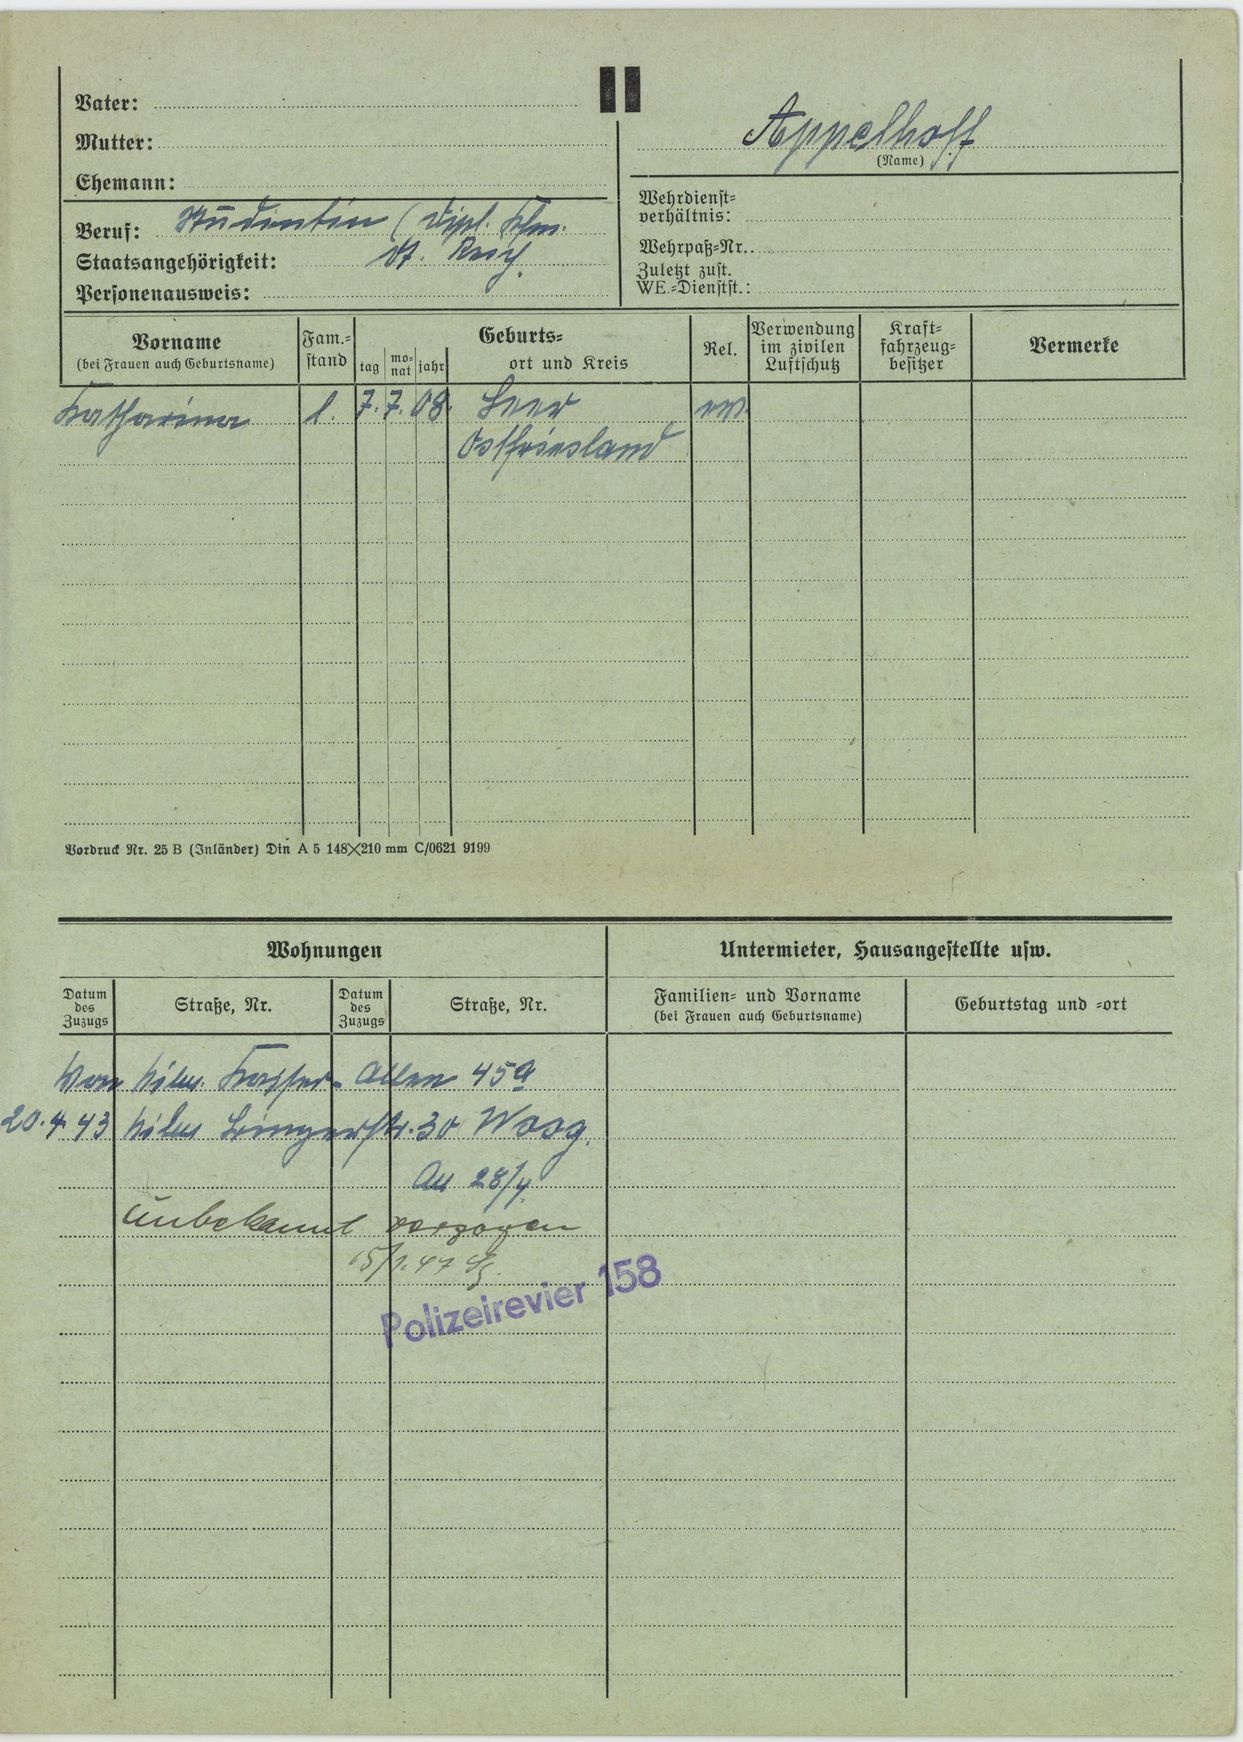
Appelhoff